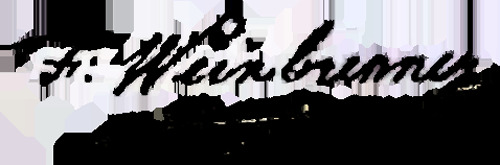
Signature of: friedrich weinbrenner